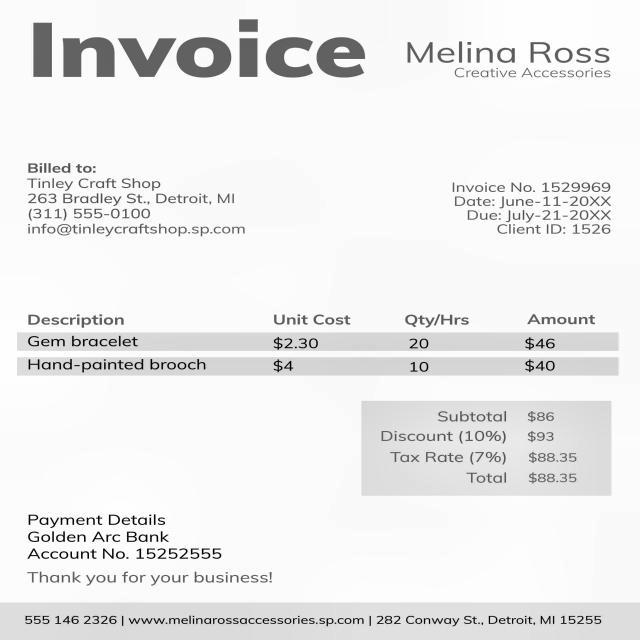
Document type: Invoice